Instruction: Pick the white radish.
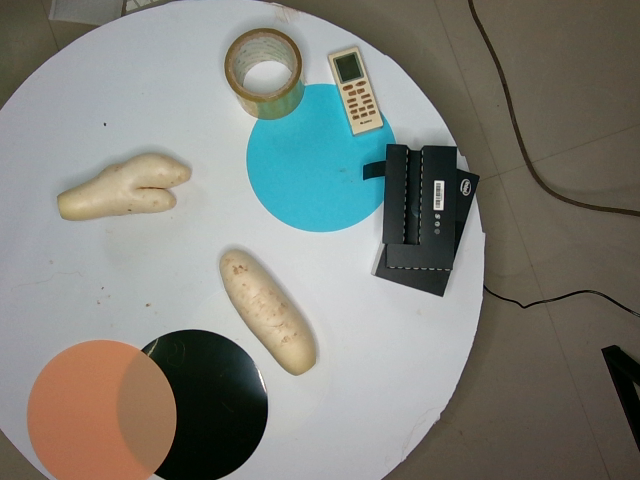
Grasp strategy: vertical